Question: Which state is mentioned in the document?
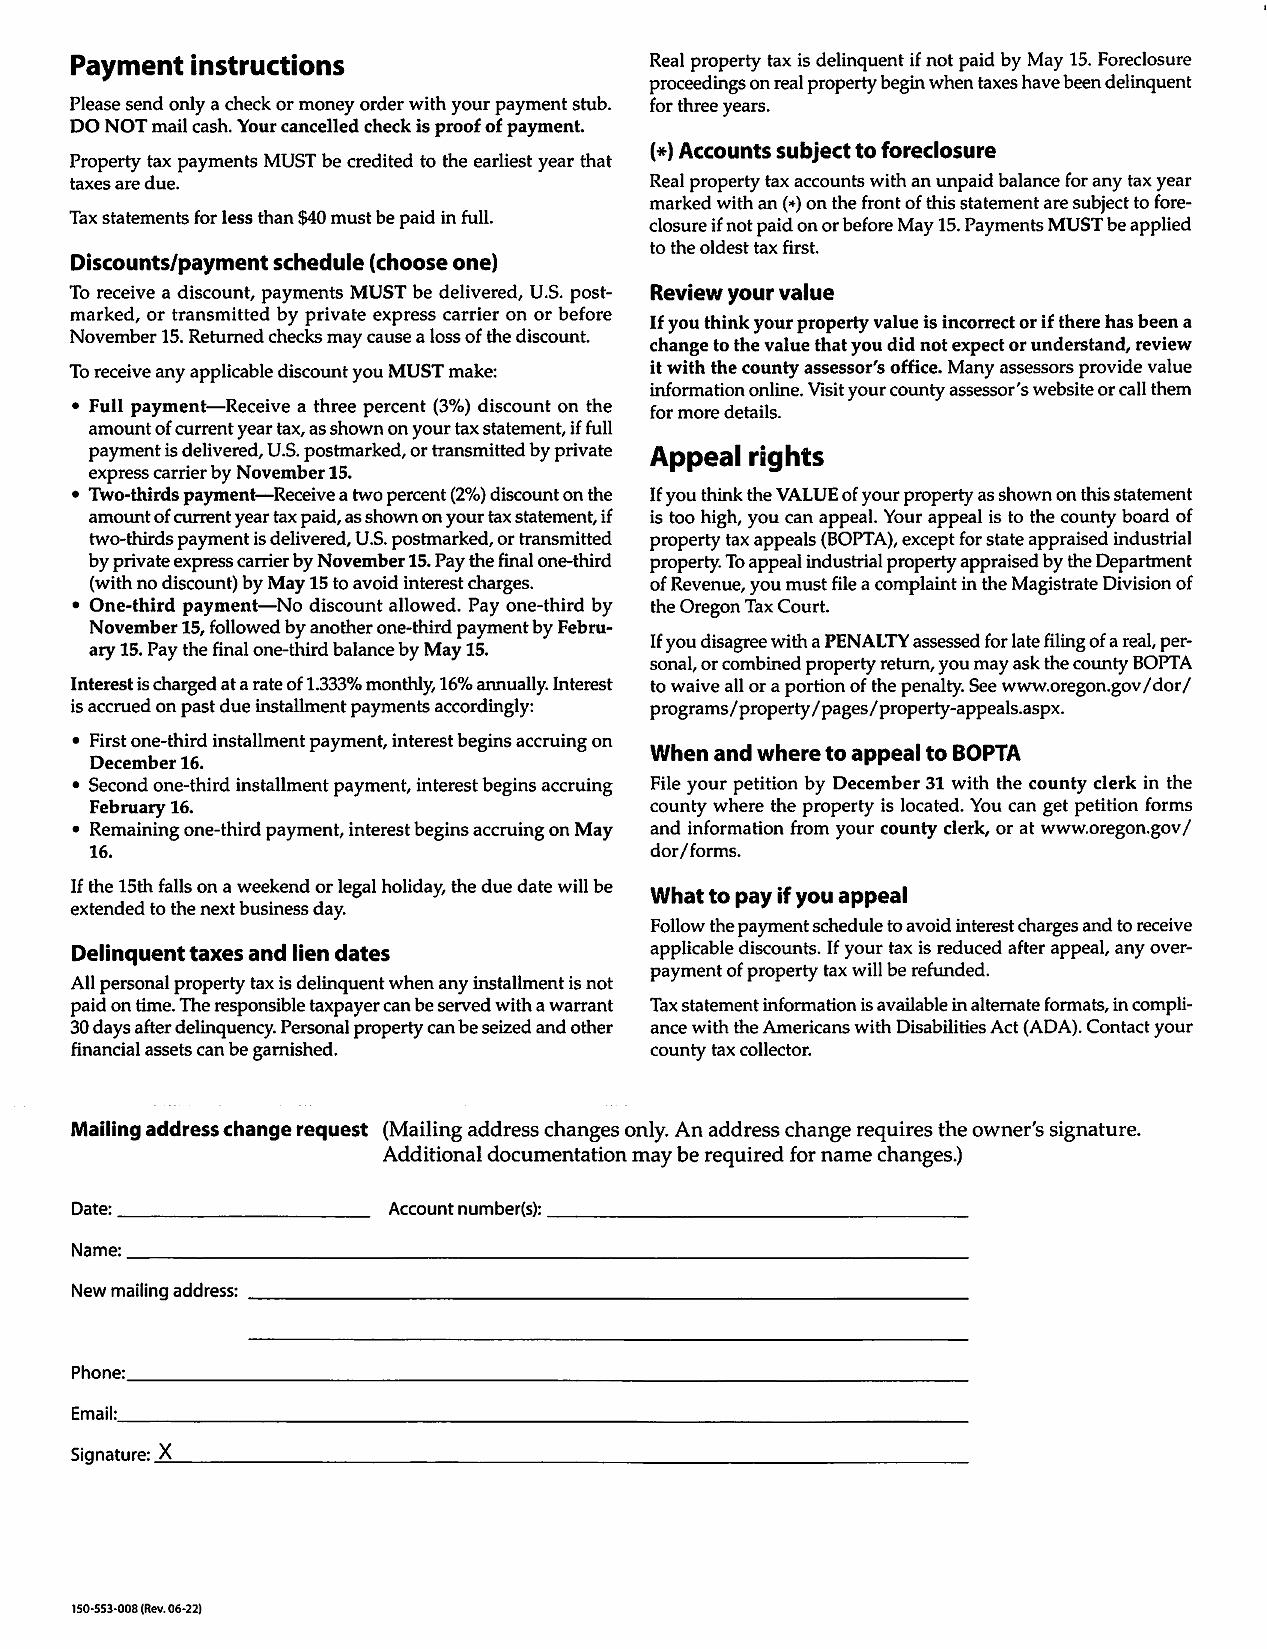
Answer: "Oregon"